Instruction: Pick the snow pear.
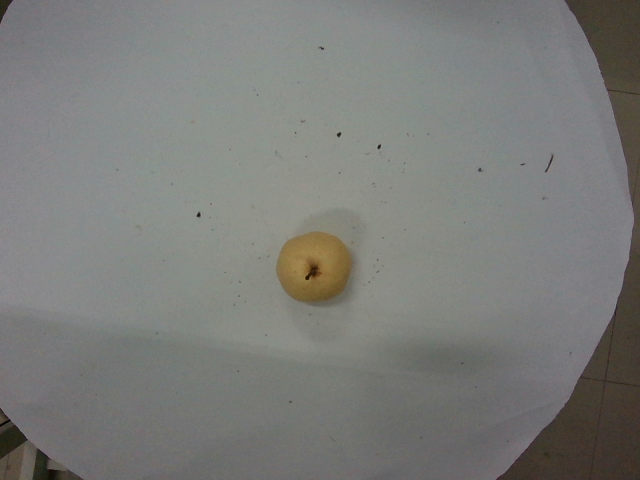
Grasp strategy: vertical